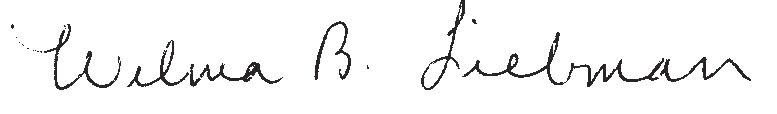
Signature of: wilma b liebman